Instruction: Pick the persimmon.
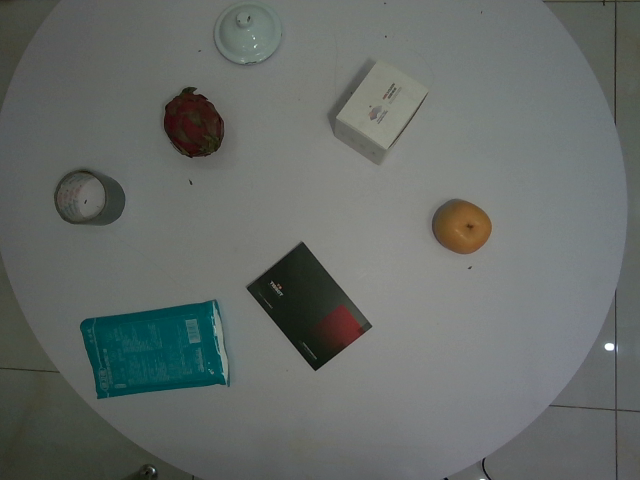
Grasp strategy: vertical